Question: What is the assessed value of the property as noted in the document?
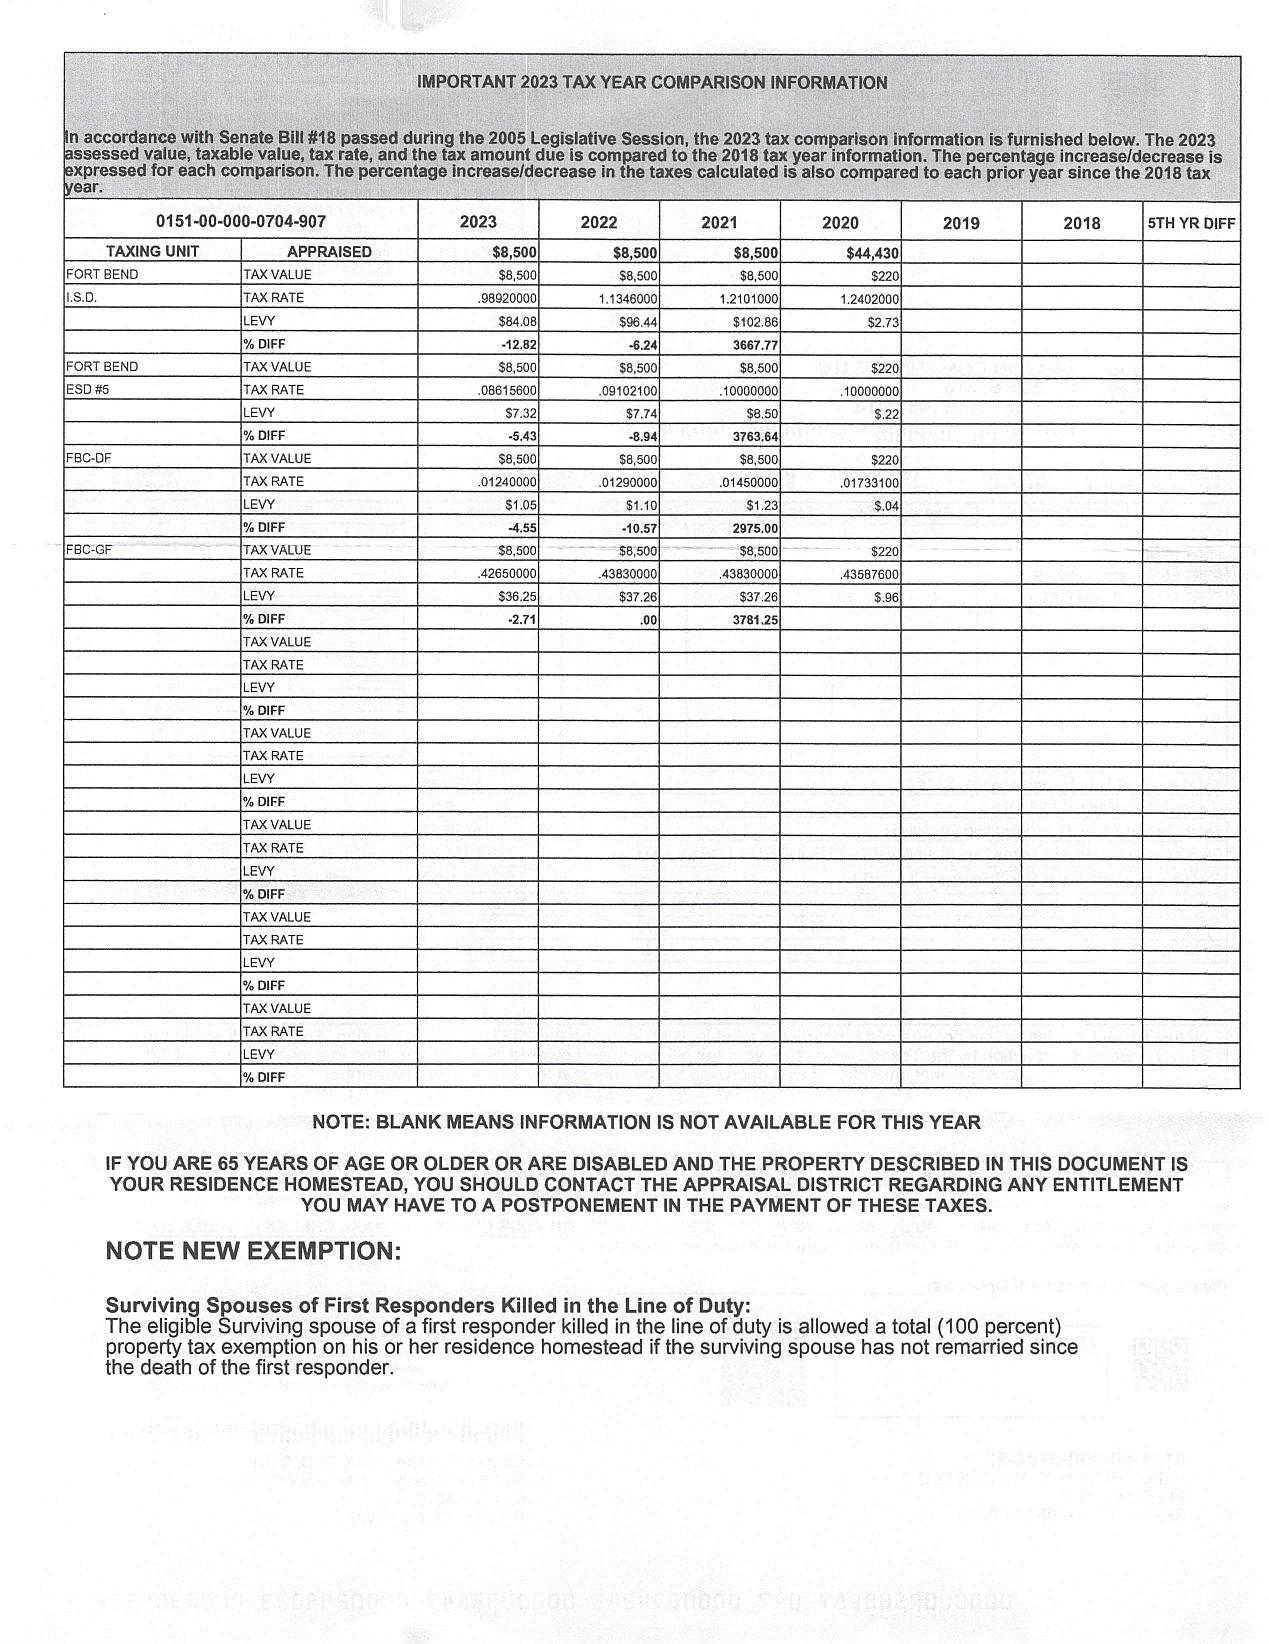
Answer: "$8,500 "